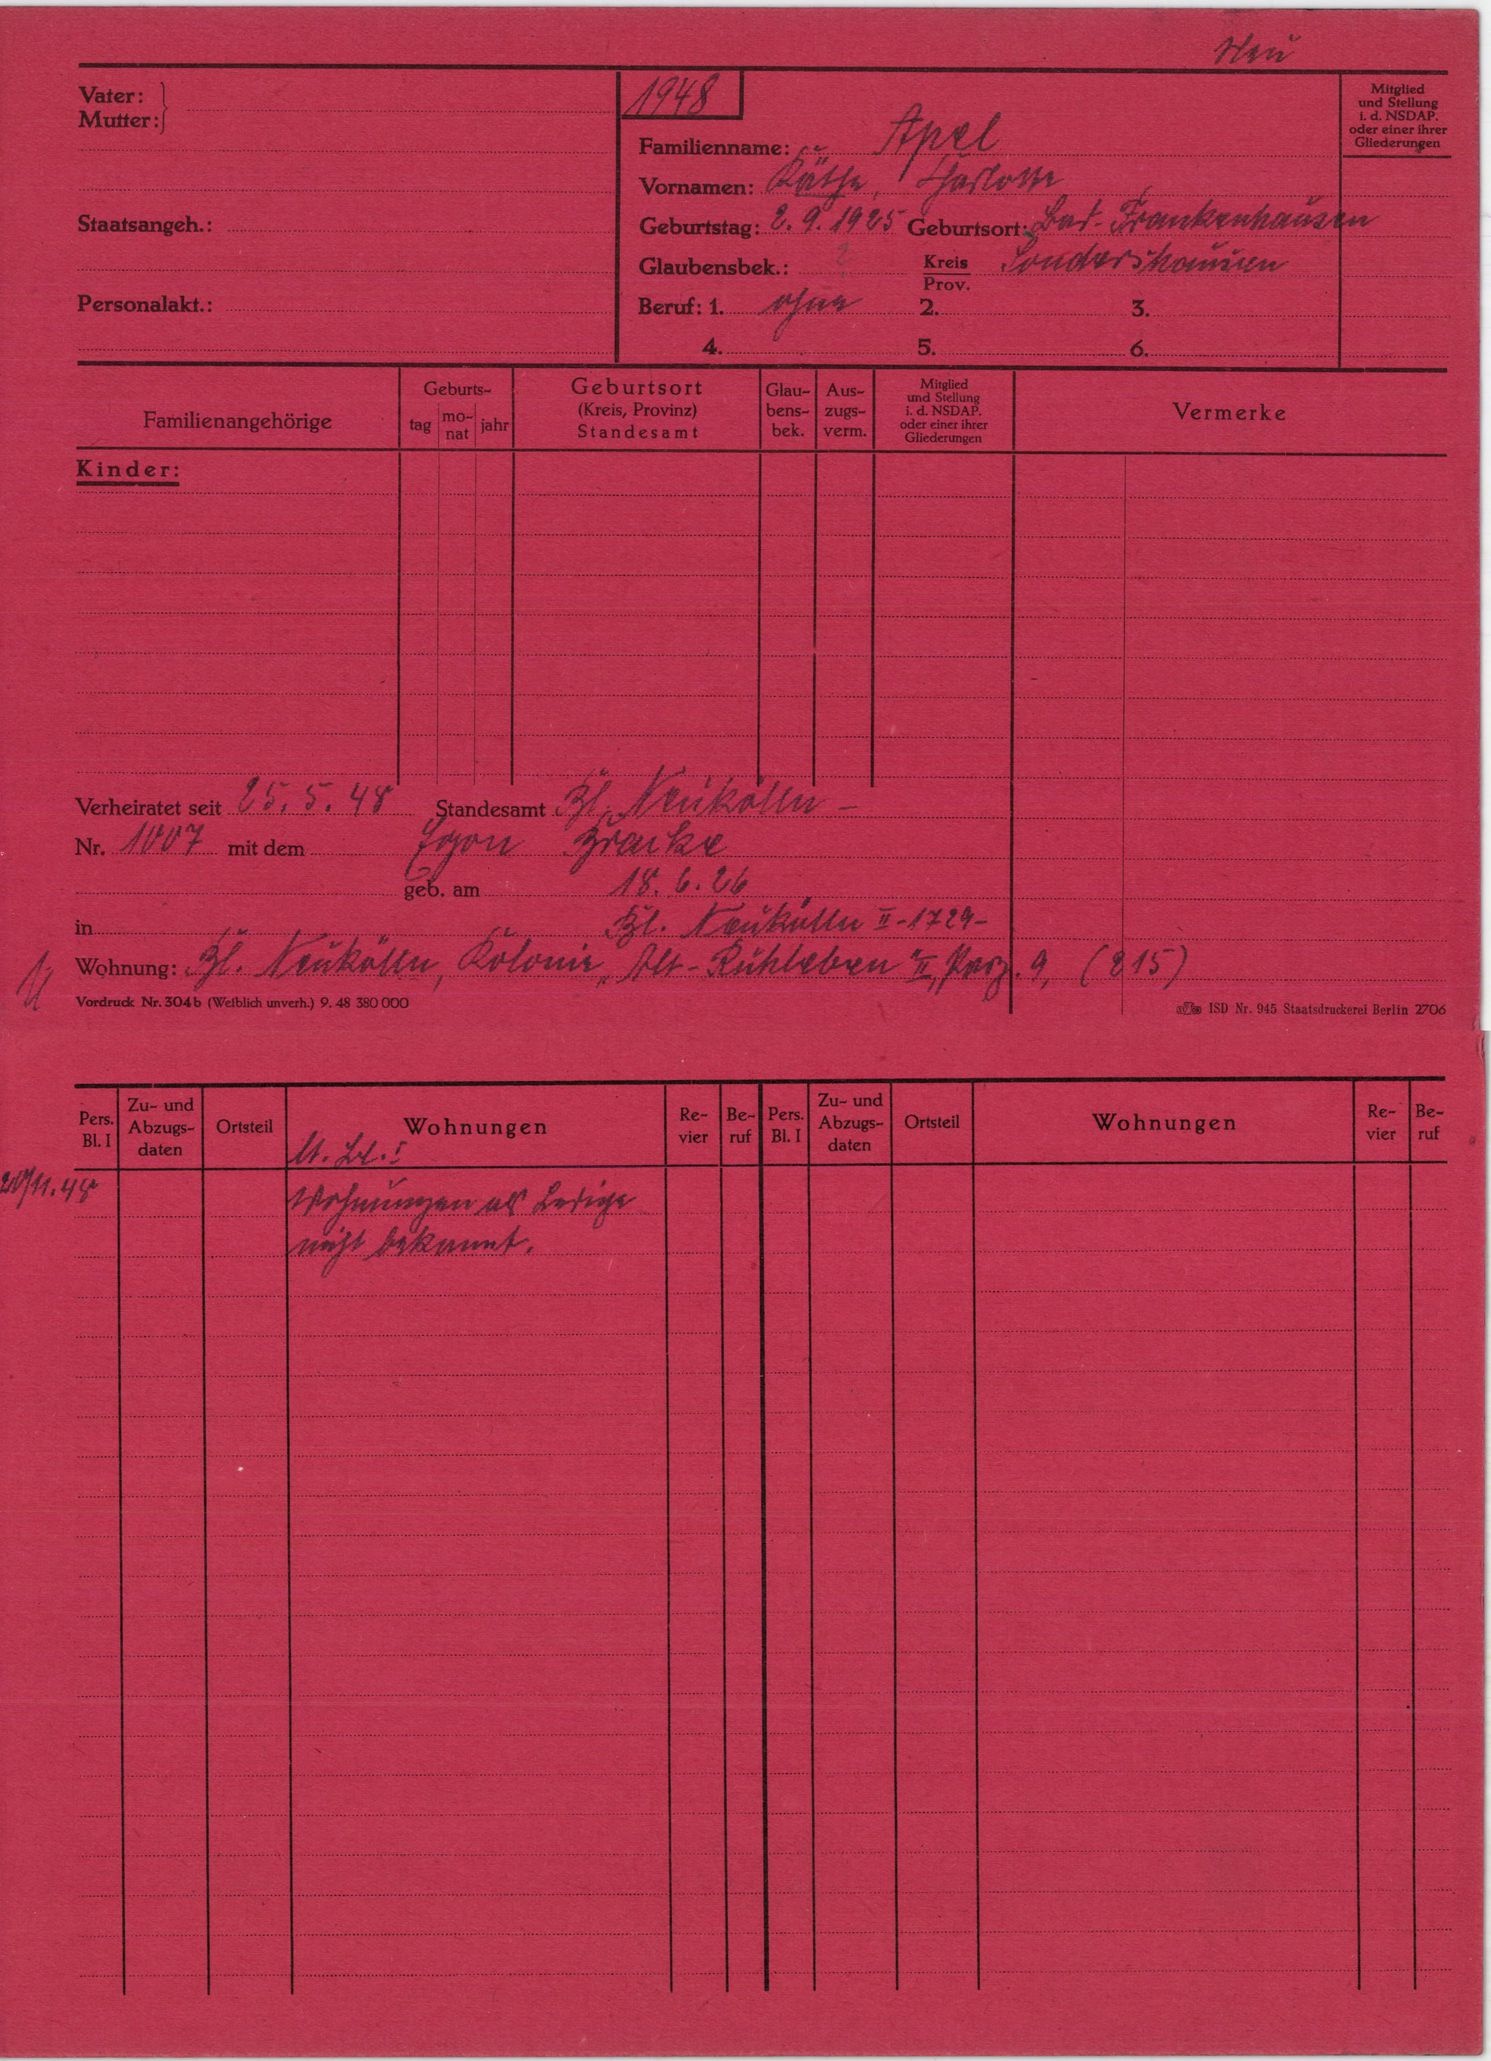
Apel